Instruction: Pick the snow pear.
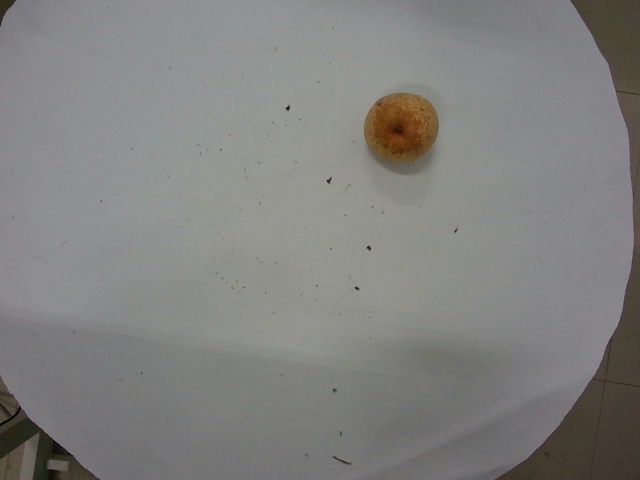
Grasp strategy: vertical